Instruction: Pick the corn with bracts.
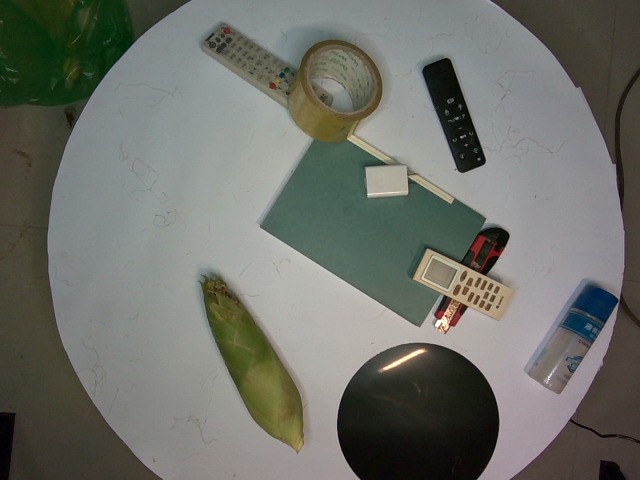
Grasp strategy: vertical